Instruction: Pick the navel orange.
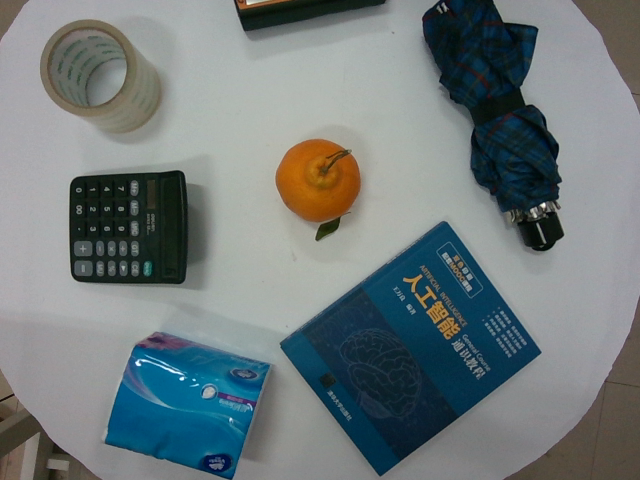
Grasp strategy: vertical